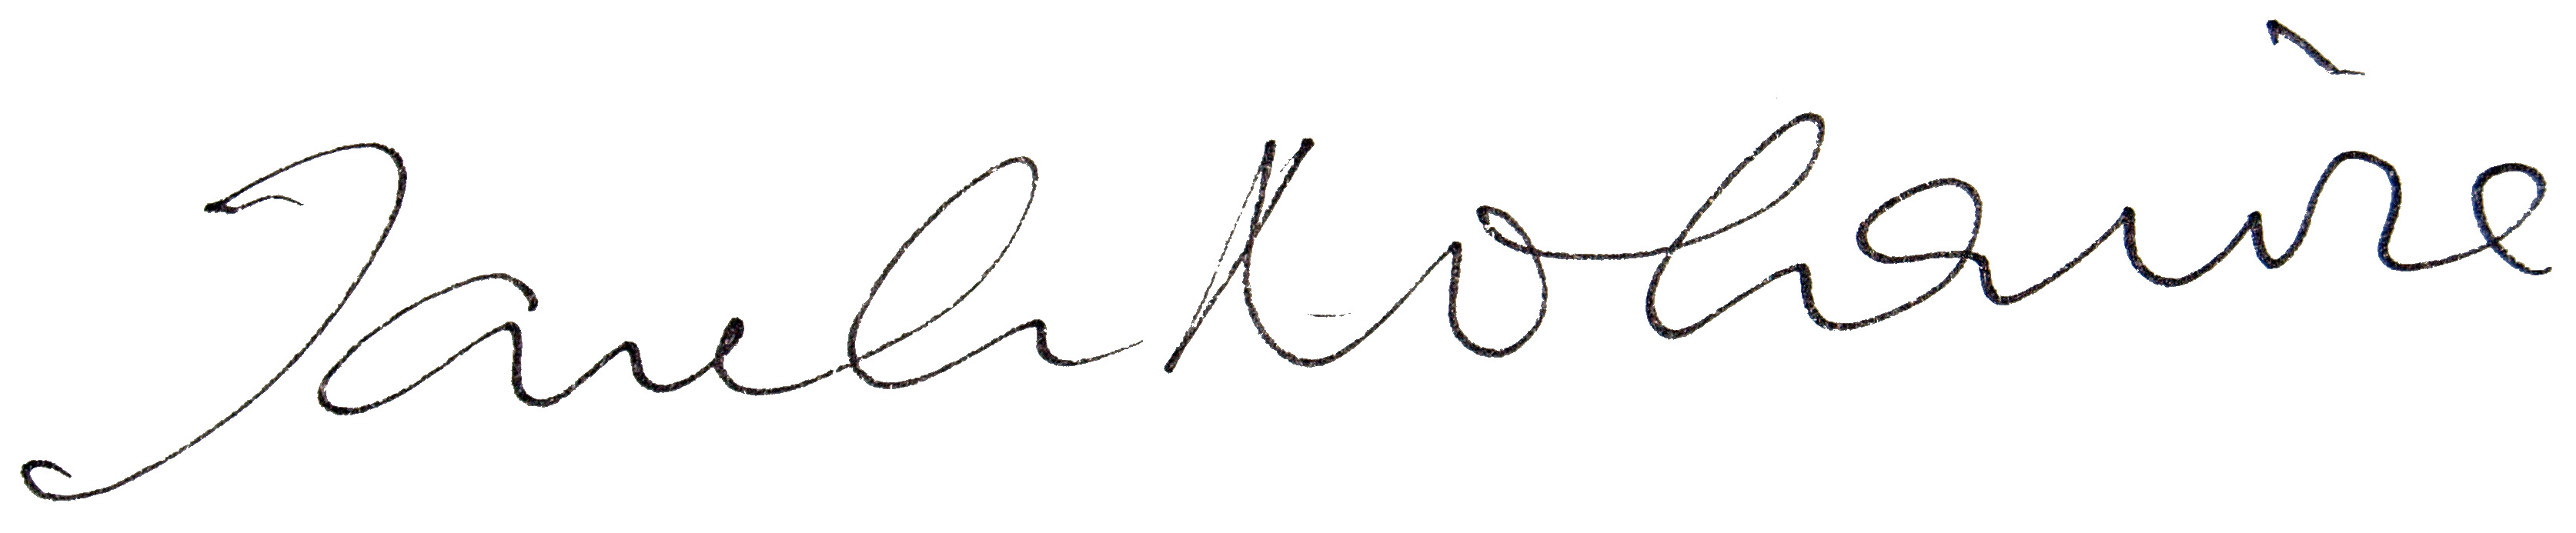
Signature of: jaromír nohavica